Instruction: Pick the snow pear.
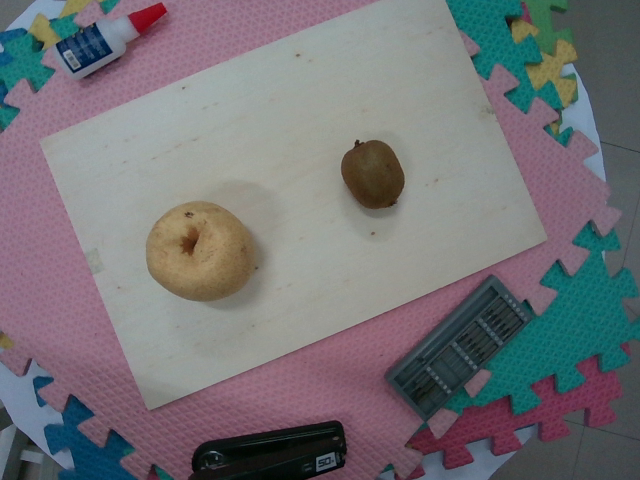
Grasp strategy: vertical